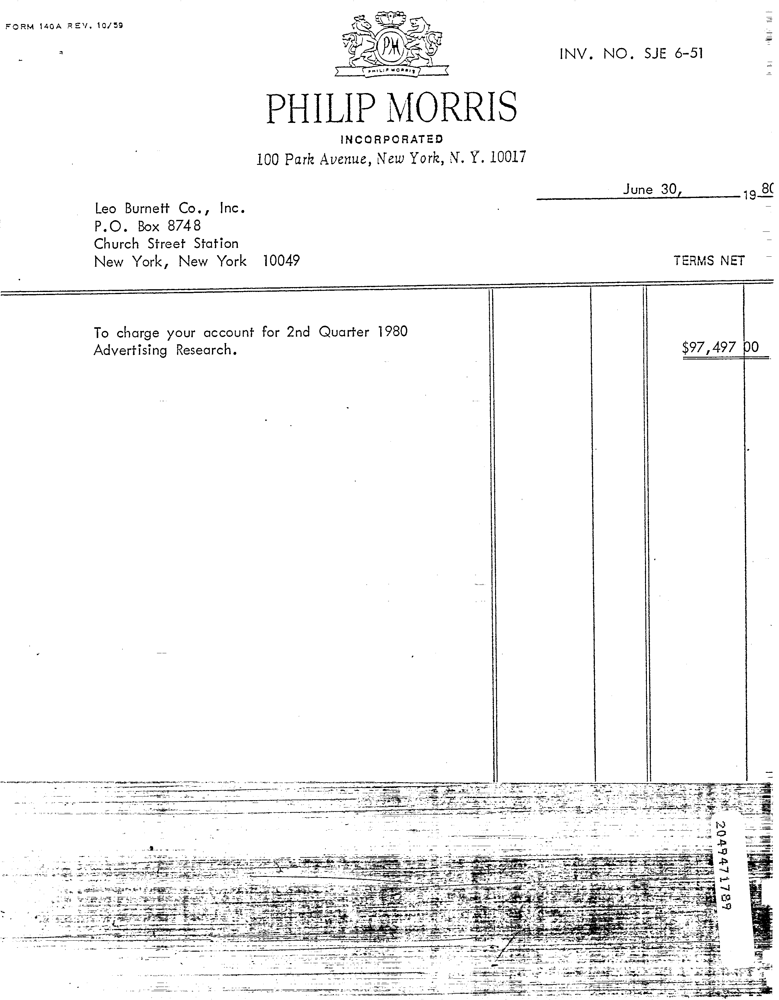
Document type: Invoice